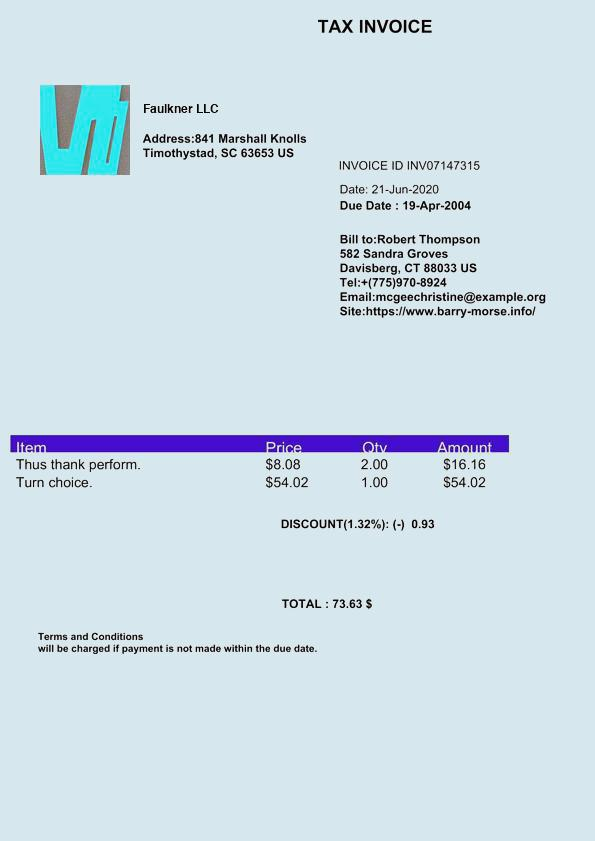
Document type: Invoice